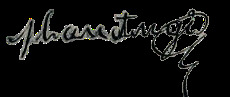
Signature of: nut